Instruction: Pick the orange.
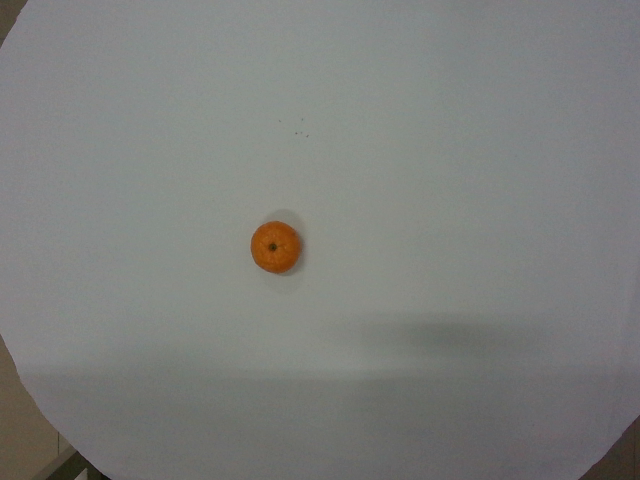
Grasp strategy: vertical